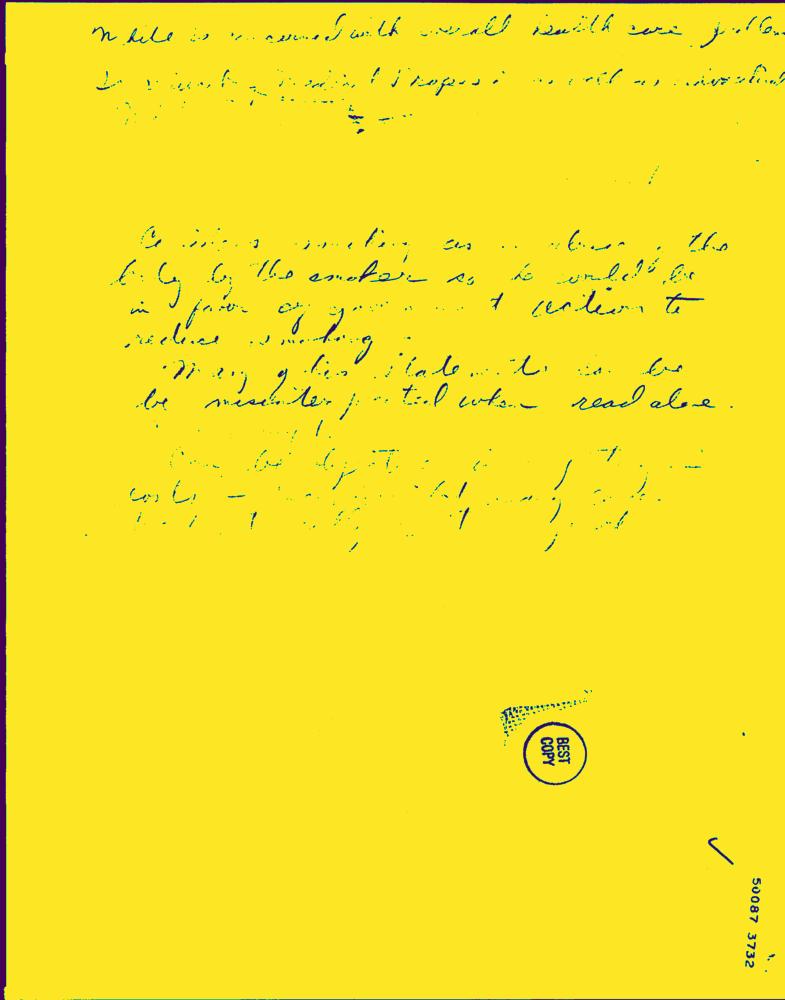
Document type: Hand-Written